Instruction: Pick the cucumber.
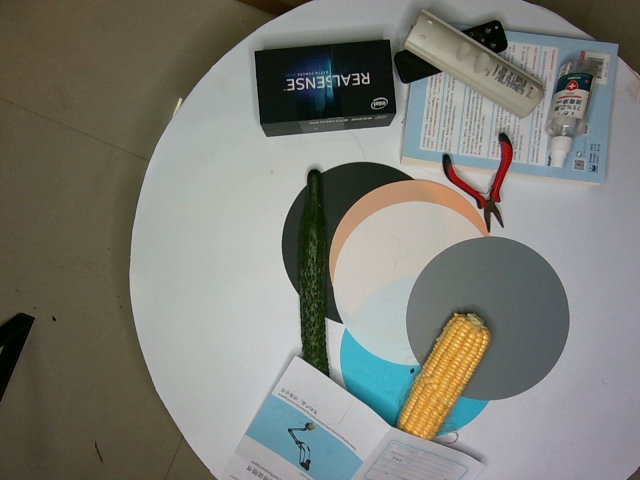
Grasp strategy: vertical